Question: In what way does the history help explain the case?
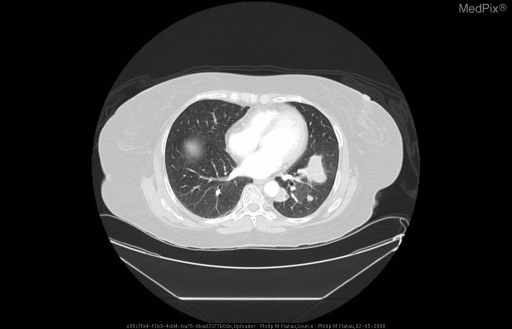
Answer: The patient's history of A 53-year-old woman presents to the ED with a three month history of a chronic dry cough, malaise, and increasing dyspnea on exertion.  Significant medical history included a positive PPD in 1985 which was treated with 1 year of Isoniazid.  Other medical history included hypertension and type II diabetes mellitus.  She had immigrated to the United States from the Phillipines two decades ago. She denied any history of smoking or alcohol use.  She had also visited the Philippines several months ago. is key in understanding the case.